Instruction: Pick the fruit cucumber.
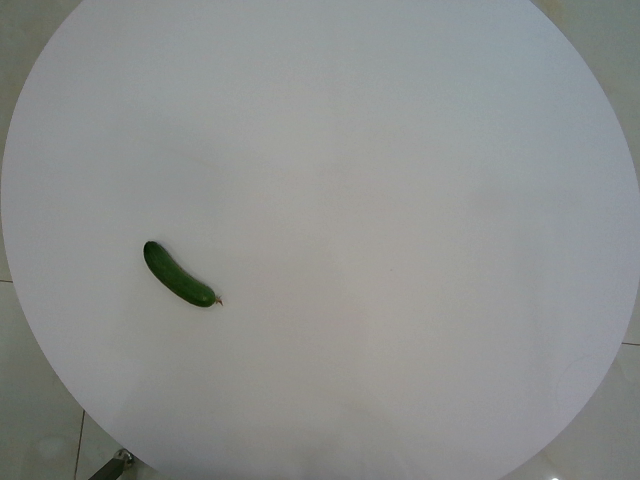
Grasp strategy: vertical